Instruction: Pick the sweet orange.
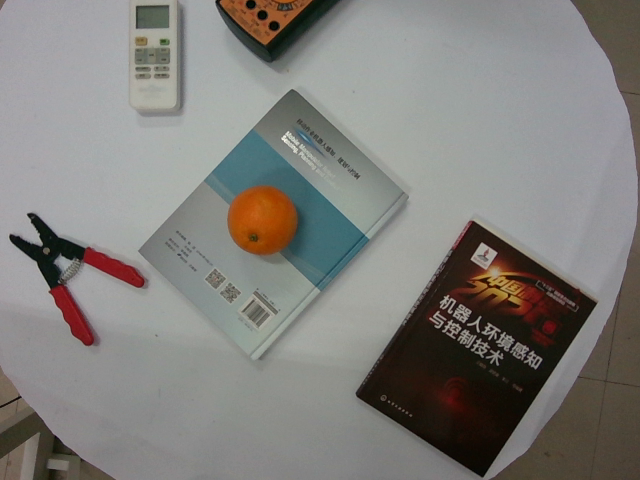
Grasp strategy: vertical